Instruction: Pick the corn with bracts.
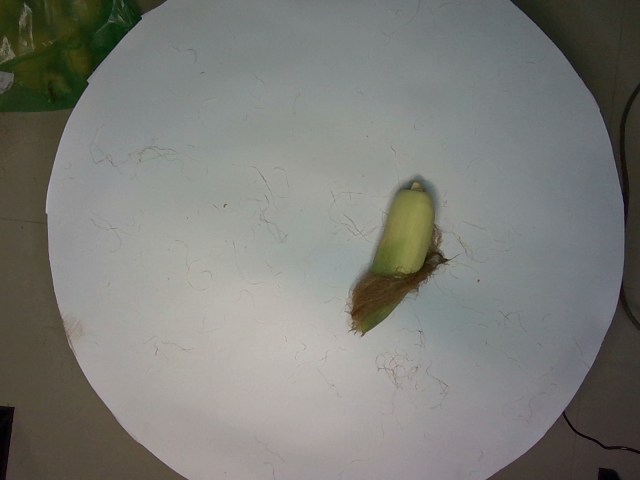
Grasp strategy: vertical